Question: In what way does the history help explain the case?
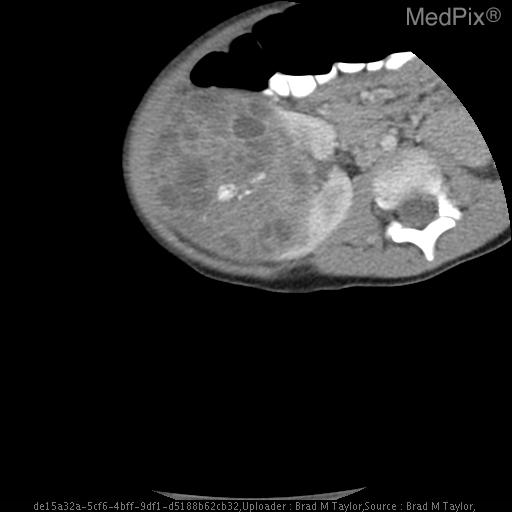
Answer: The patient's history of 30 month old girl with right-sided abdominal mass. is key in understanding the case.